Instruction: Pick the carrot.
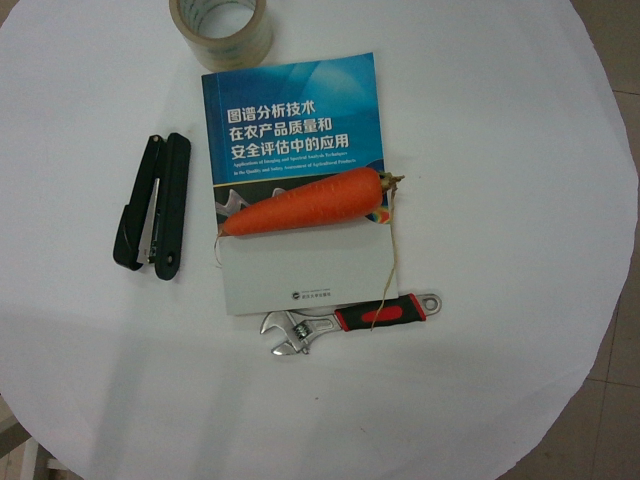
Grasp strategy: vertical